Question: What tax district, tax-rate area, or tax area code is specified in the document?
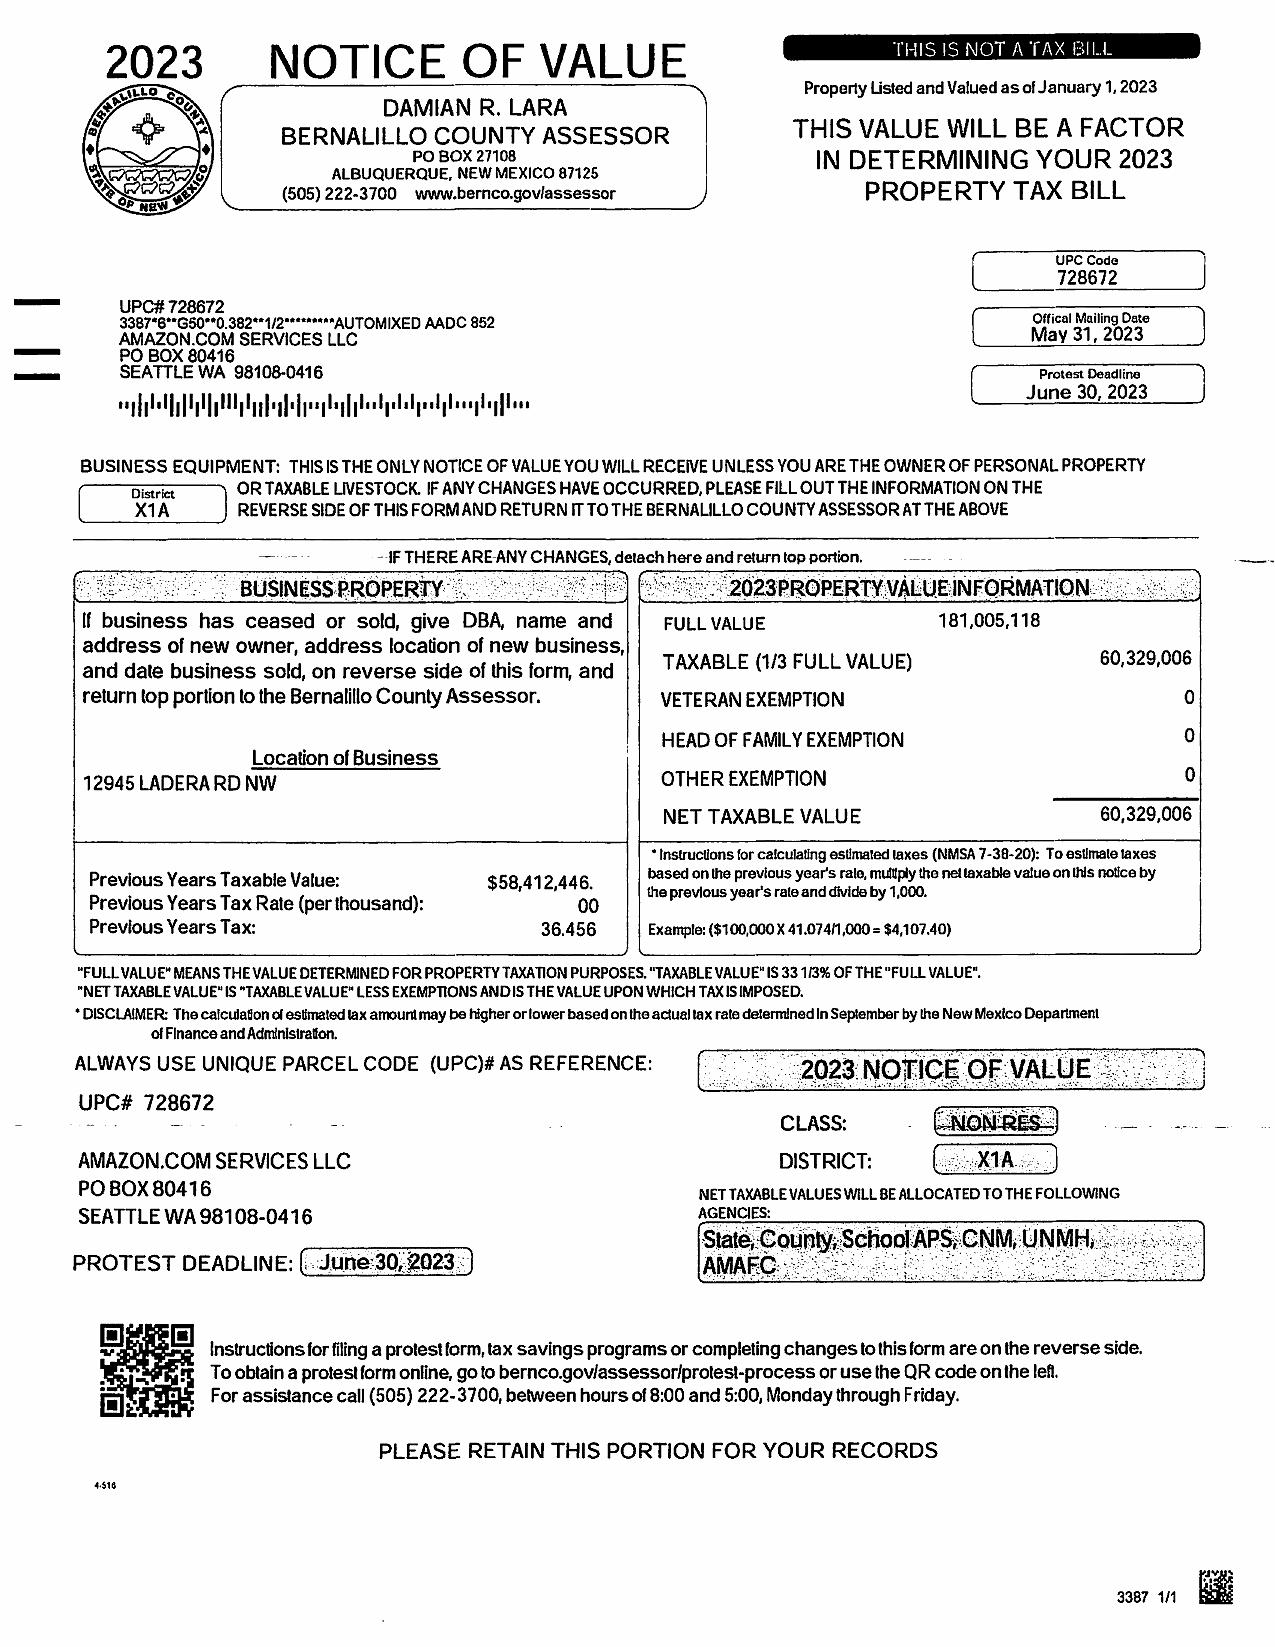
Answer: "X1A"